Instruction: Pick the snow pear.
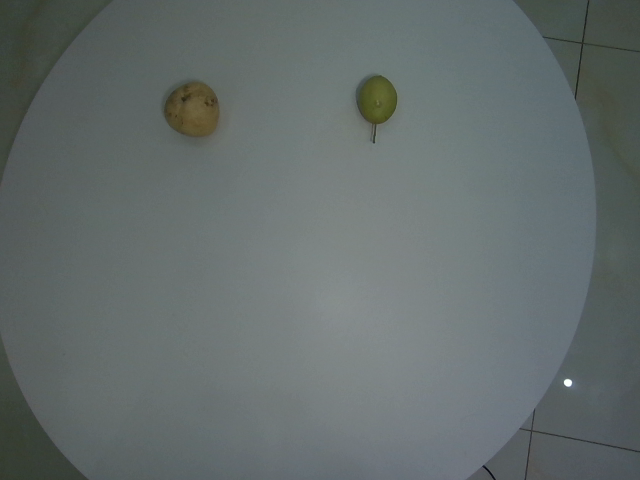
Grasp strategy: vertical